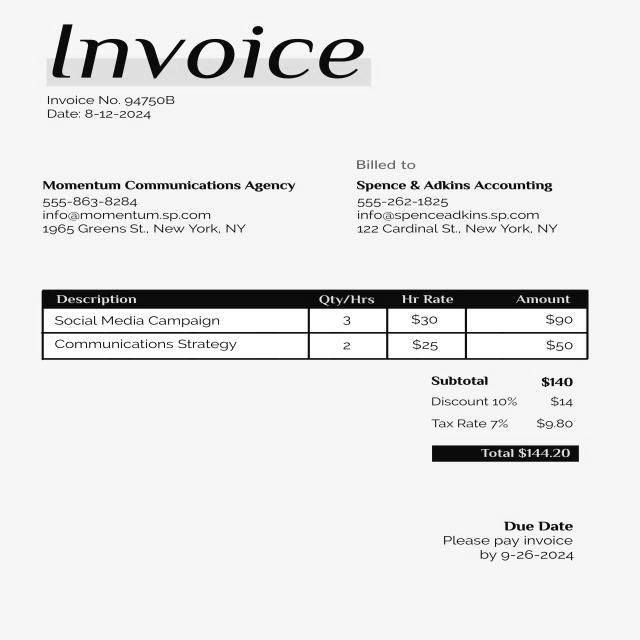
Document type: Invoice